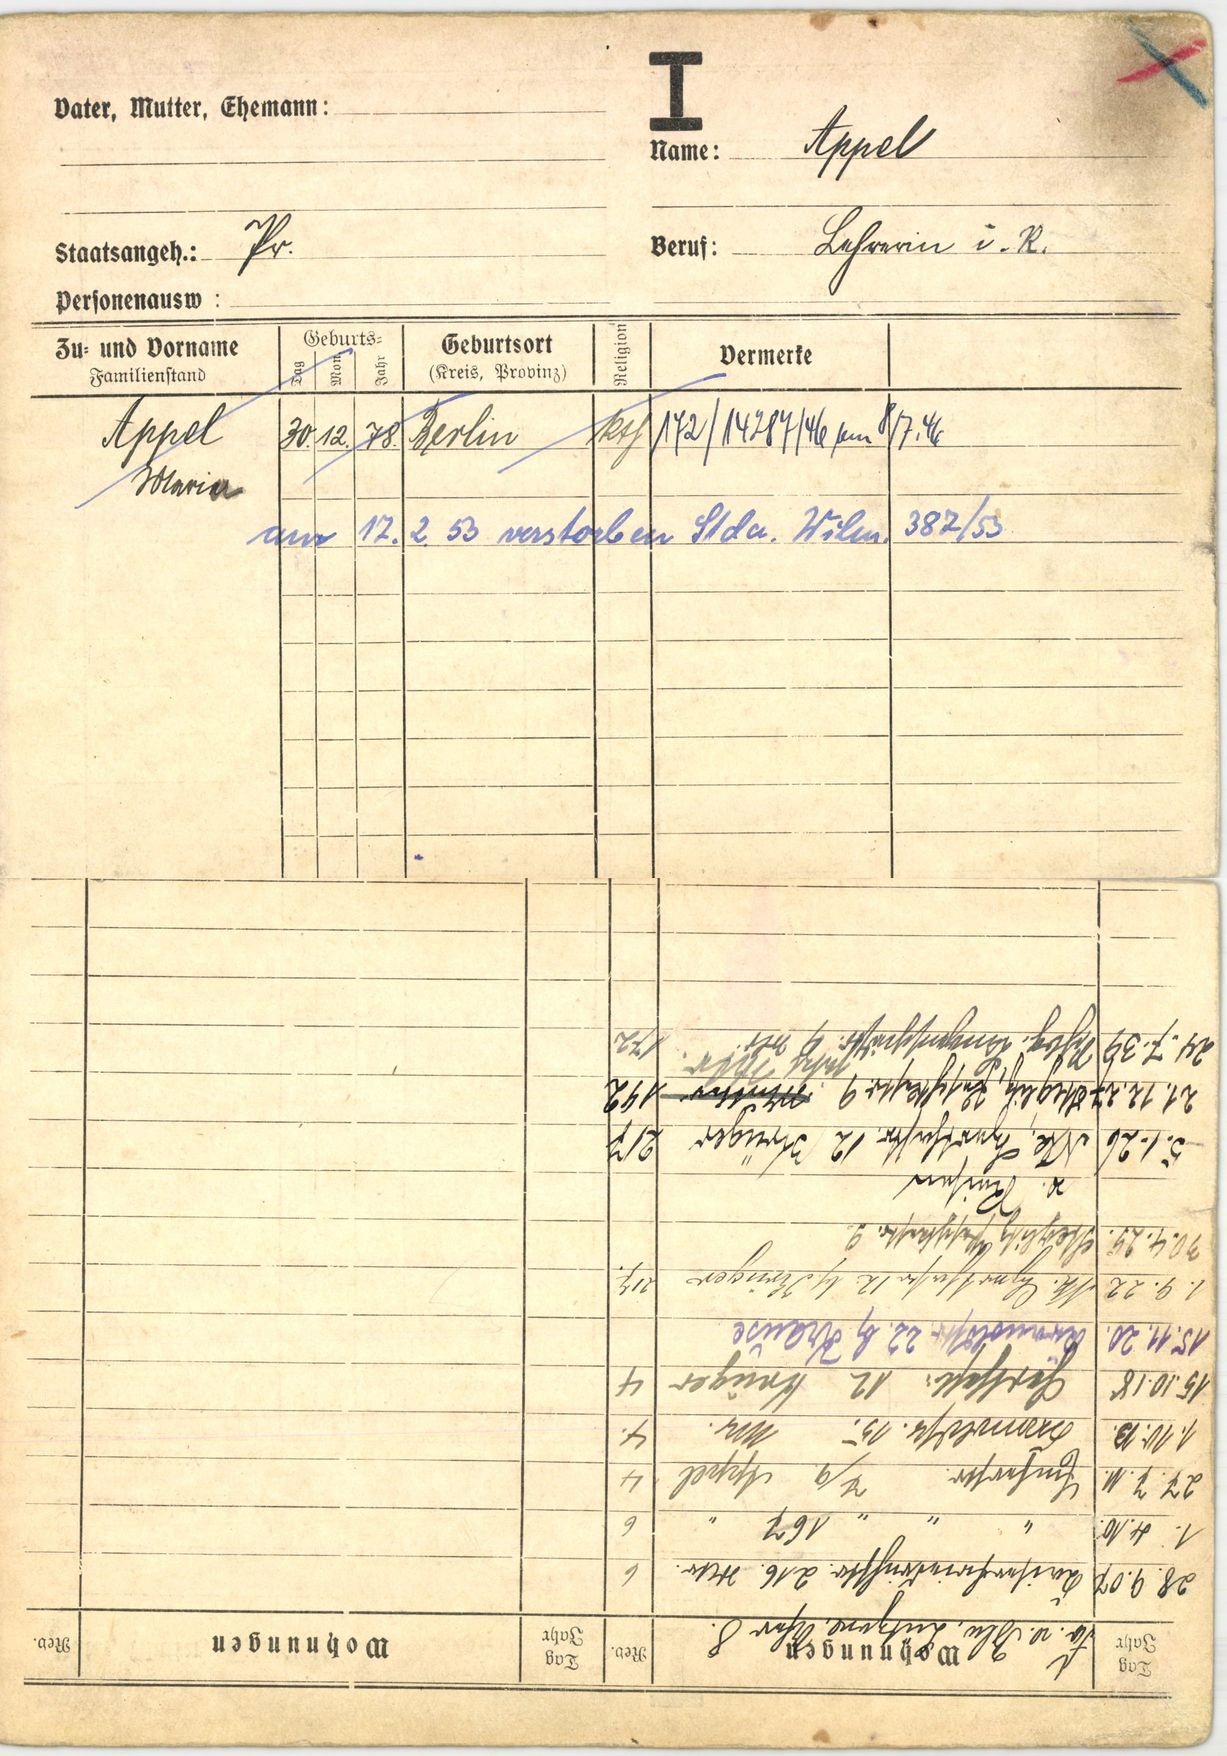
Appel